Question: Describe the condition in detail:
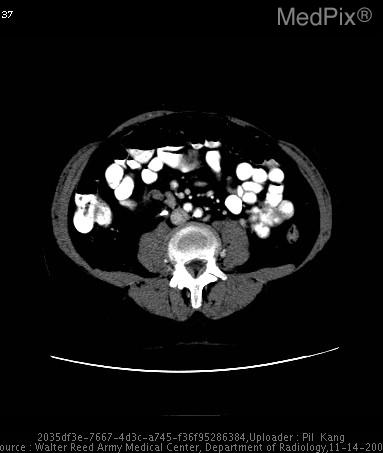
Answer: The disease is discussed as: Leiomyosarcoma is the second most common primary retroperitoneal tumor in adults, and it is the most common venous neoplasm. This entity shows three growth patterns: 1) extravascular (62%), 2 intravascular (5%), and 3) both (33%). The clinical manifestations are: 1) large abdominal mass; symptoms consistent with venous thrombosis/Budd Chiari syndrome.  The most common radiologic feature is a large, partially necrotic soft-tissue mass in the retroperitoneum with or without extension into the inferior vena cava. Computed tomography and magnetic resonance imaging typically show a nonfatty, necrotic retroperitoneal mass and a vascular component when it is present.

In this case, the tumor exhibited both extravascular and intravascular growth patterns, with a couple of images demonstrating a "beak sign" with both the IVC and the left renal vein strongly suggesting the origin as being from the IVC itself.

Treatment of choice is surgical excision.  Long-term prognosis is usually poor.